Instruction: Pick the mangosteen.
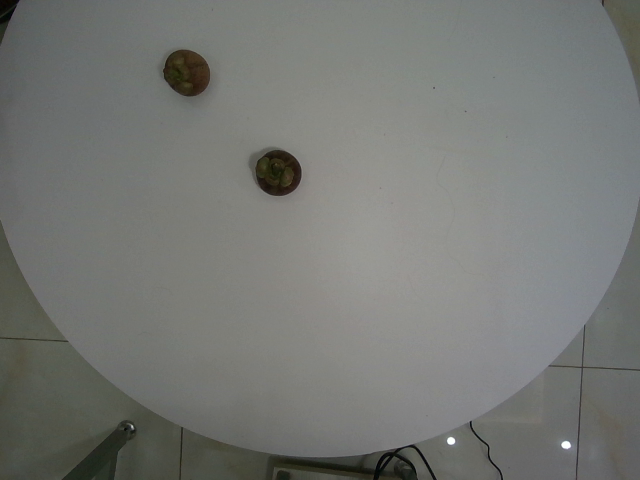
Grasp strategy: vertical